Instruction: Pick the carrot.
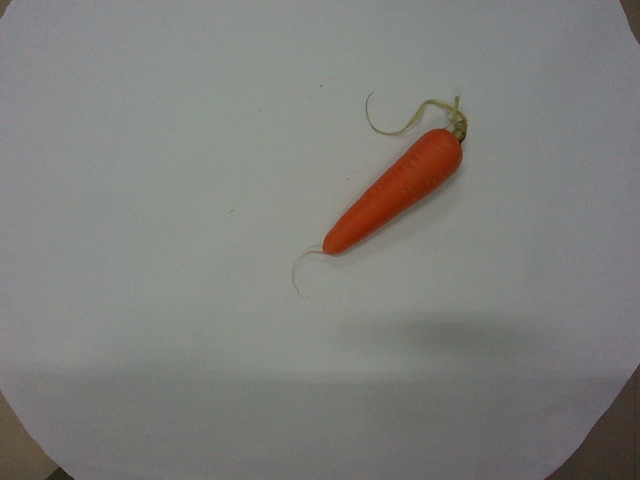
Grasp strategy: vertical